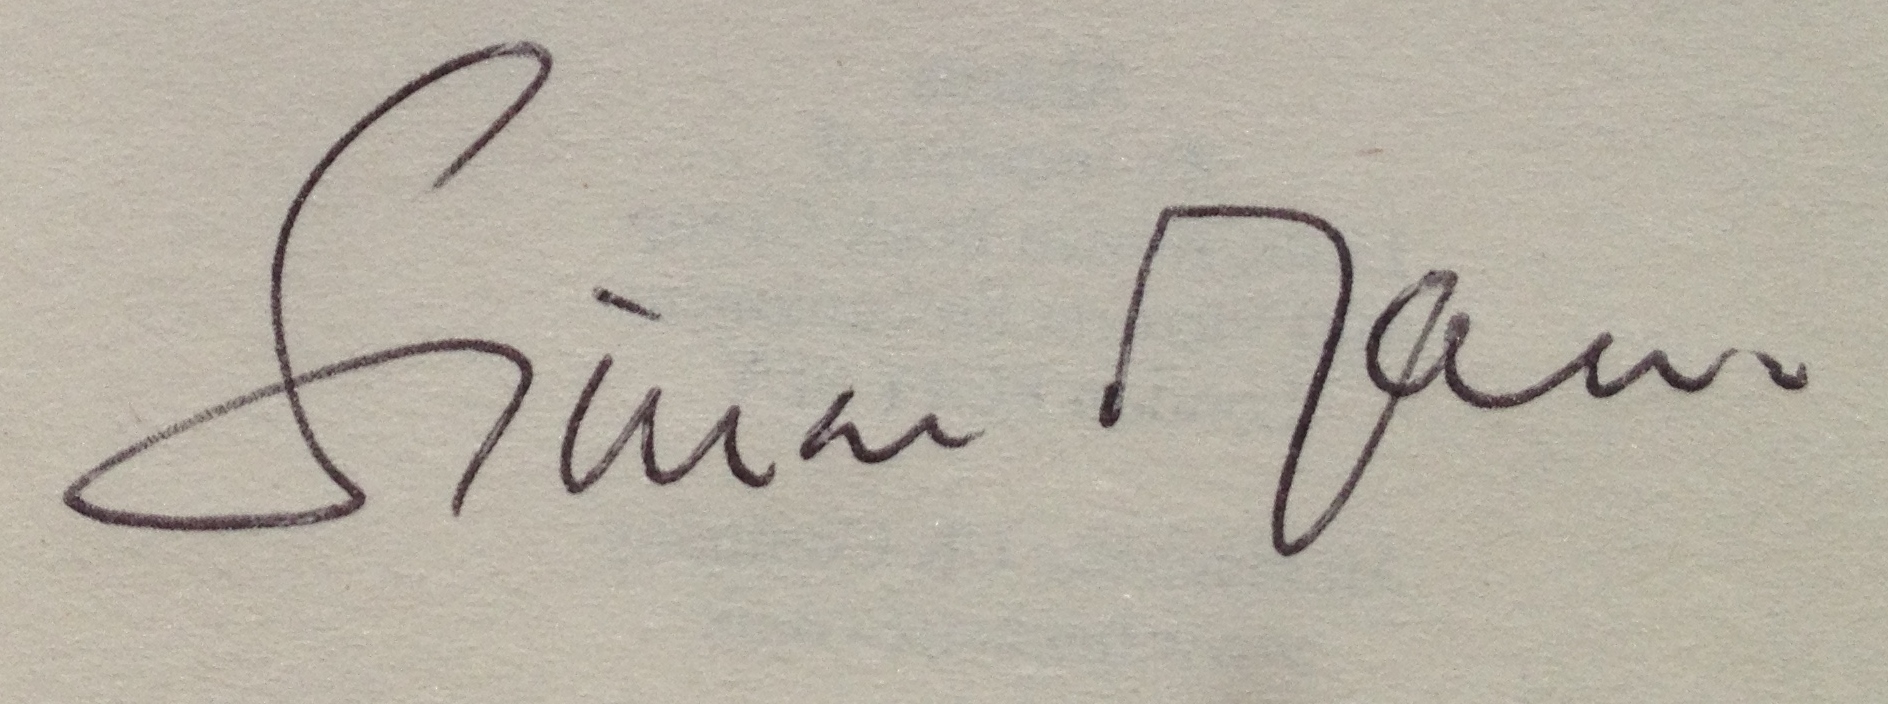
Signature of: simon mawer